Question: What could the diagnosis suggest?
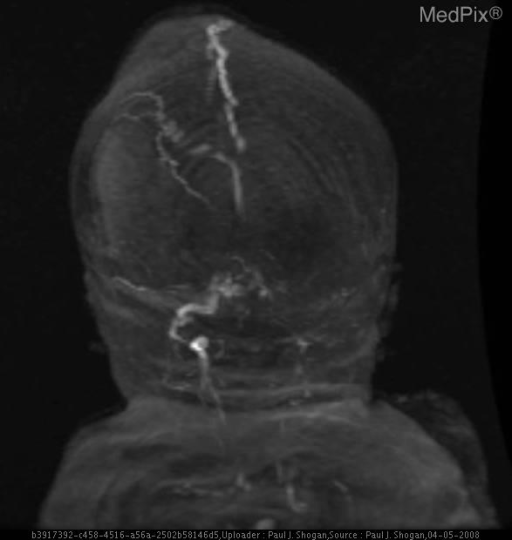
Answer: The possible diagnosis includes Alobar Holoprosencephaly
Semilobar Holoprosencephaly
Lobar Holoprosencephaly
Septooptic Dysplasia
Scizencephaly.